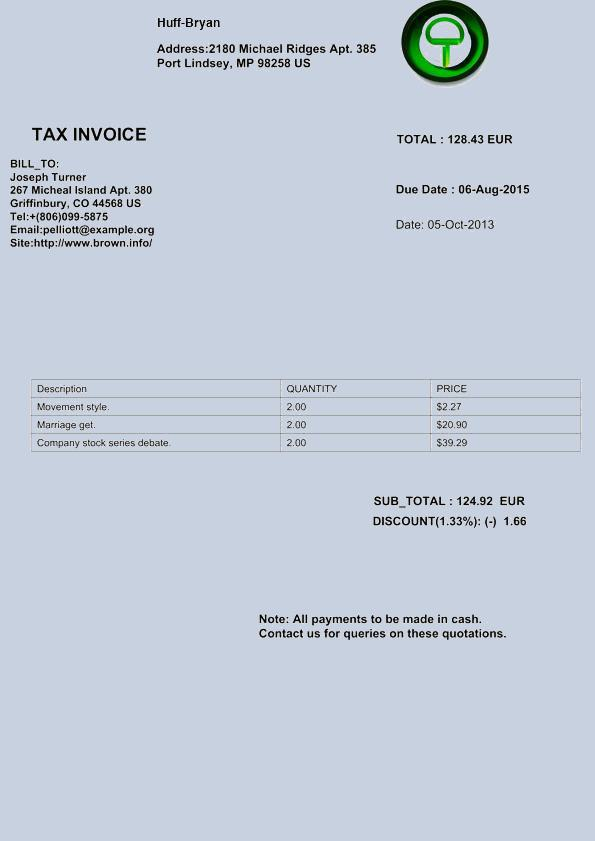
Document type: Invoice